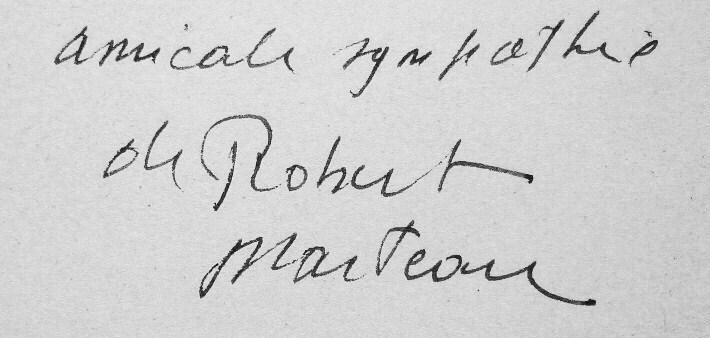
Signature of: robert marteau